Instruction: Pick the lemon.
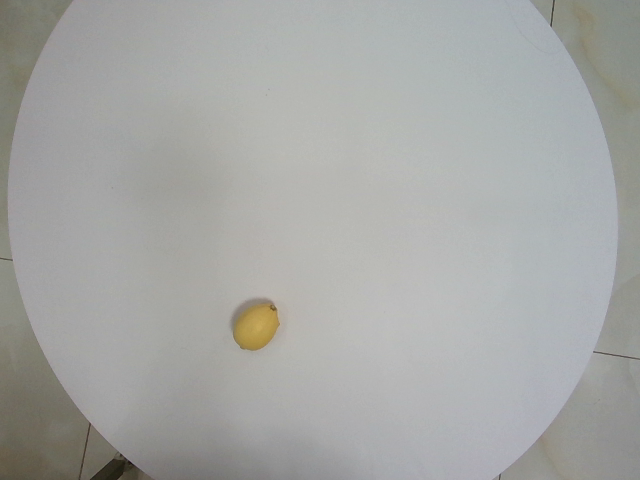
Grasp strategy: vertical